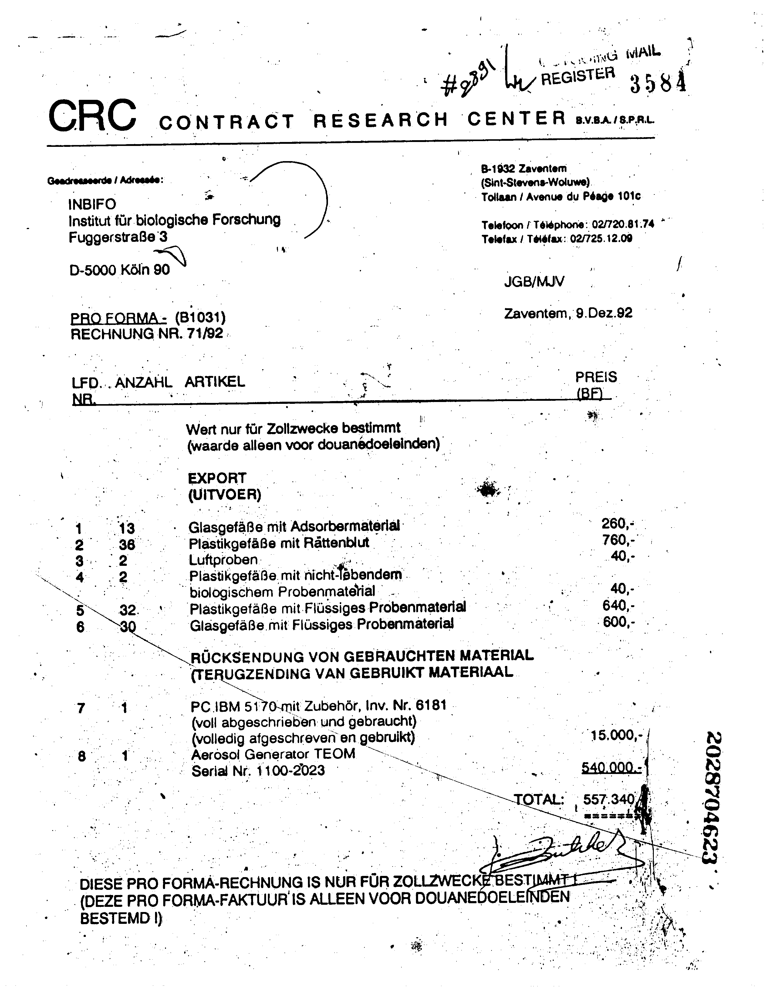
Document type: Invoice